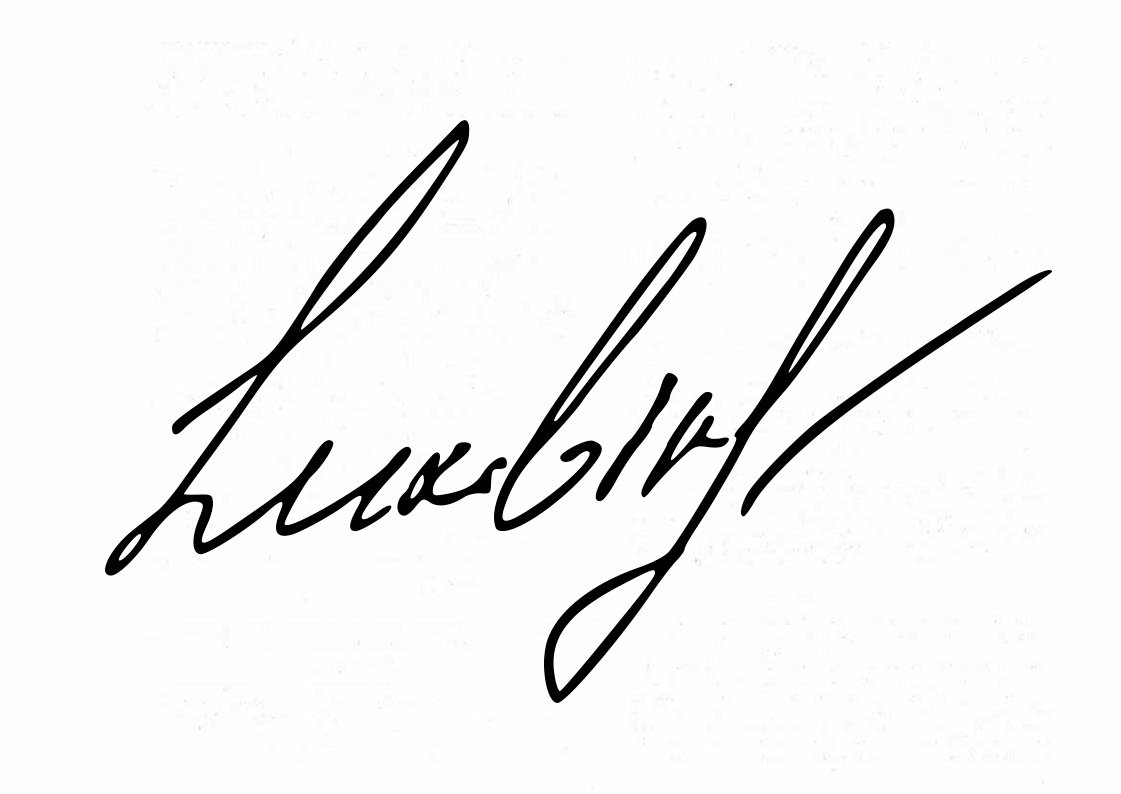
Signature of: luxury women